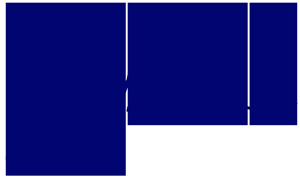
Signature of: john mark dougan